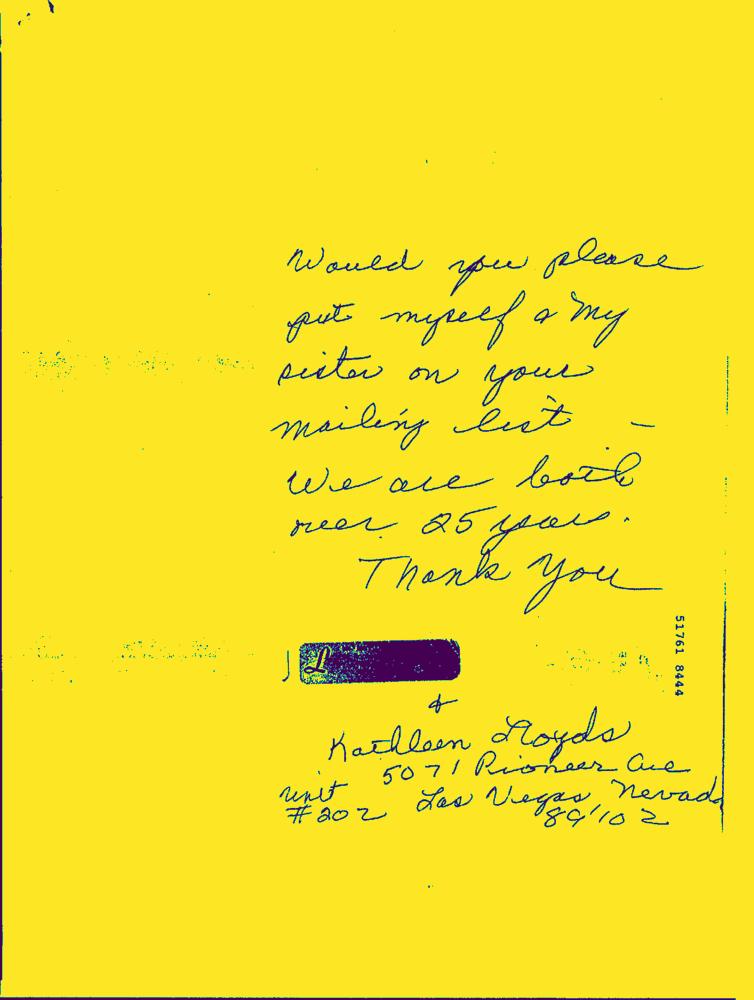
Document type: Hand-Written